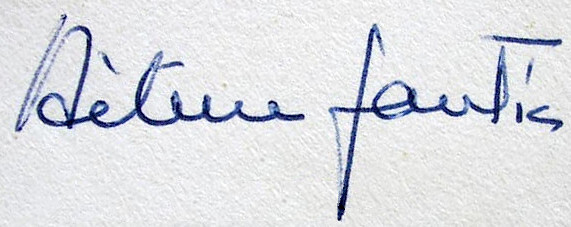
Signature of: hélène gautier pictet